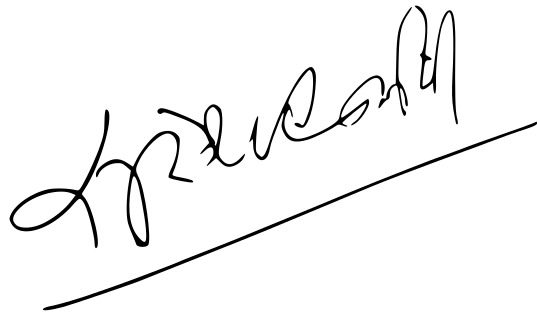
Signature of: suresh joshi